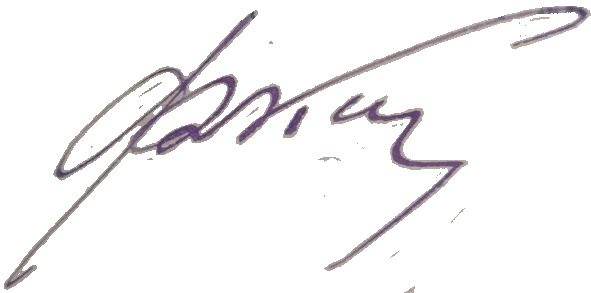
Signature of: feliks kon